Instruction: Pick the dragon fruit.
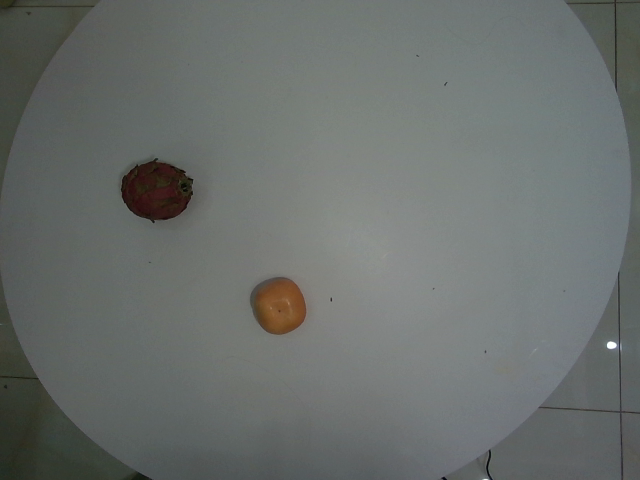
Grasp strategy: vertical